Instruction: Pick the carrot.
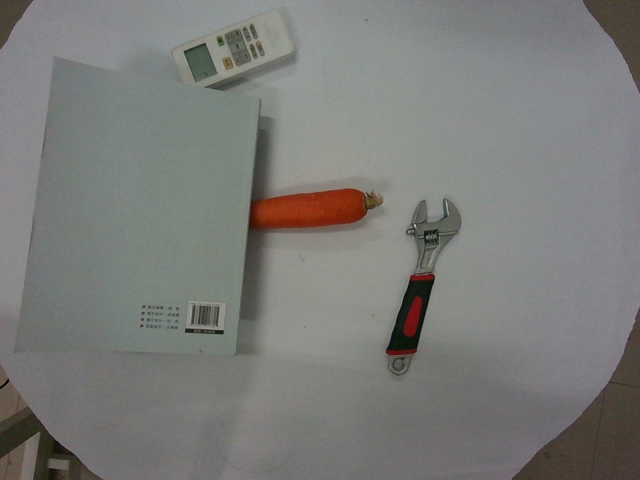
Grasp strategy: vertical